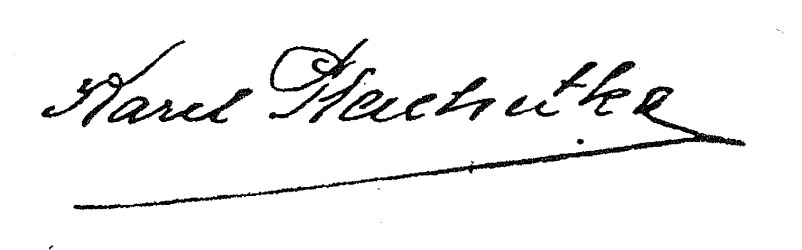
Signature of: karel plachetka